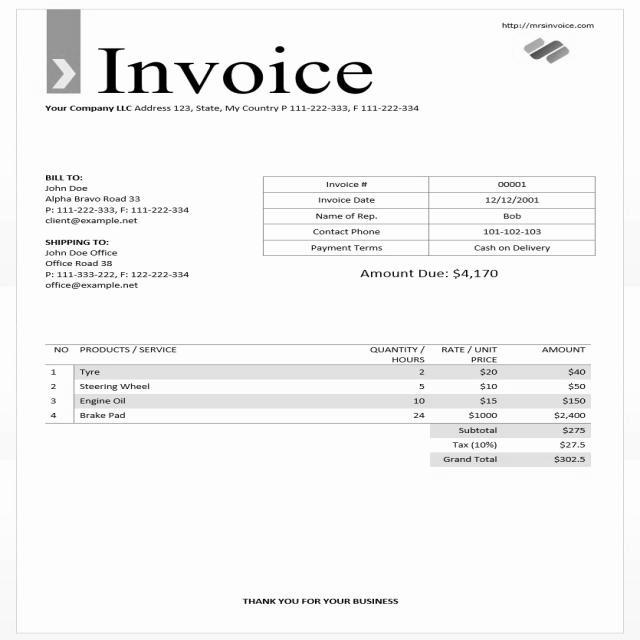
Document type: Invoice